Question: What is the potential diagnosis?
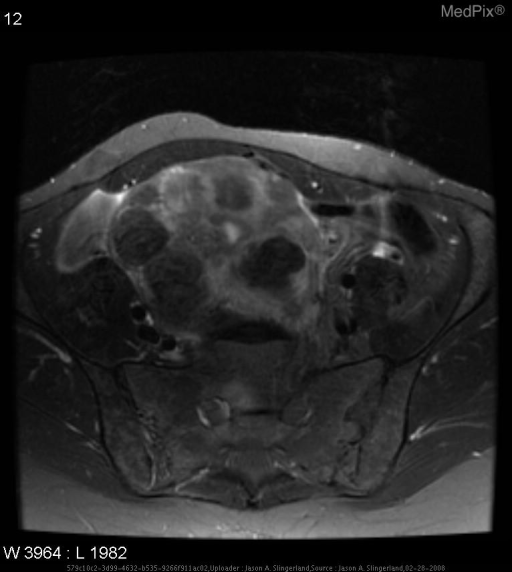
Answer: The possible diagnosis includes -Adenomyosis
-Leiomyosarcoma
-Endometrial polyps
-Endometrial cancer.